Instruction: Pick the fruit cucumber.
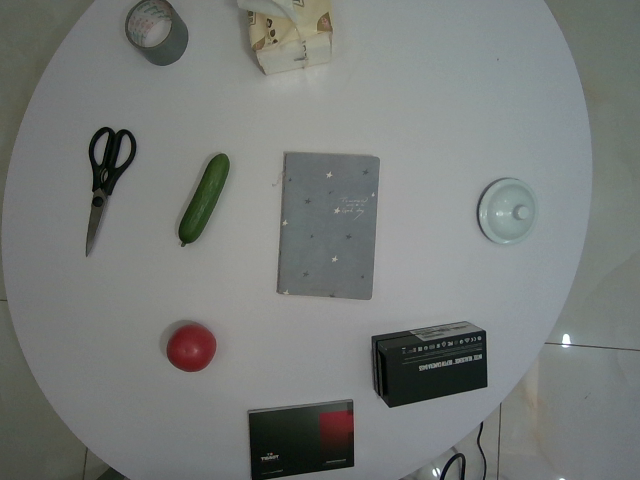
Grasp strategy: vertical